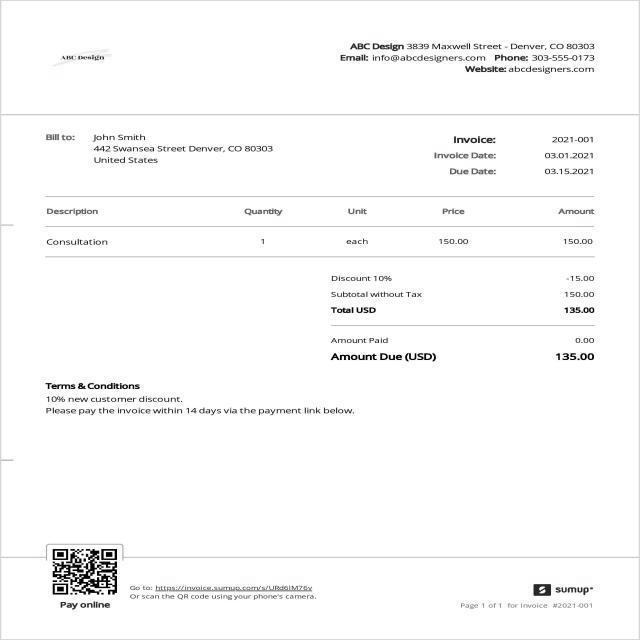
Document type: Invoice